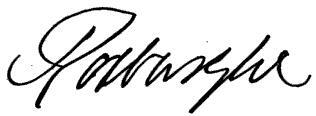
Signature of: john ker 3rd duke of roxburghe